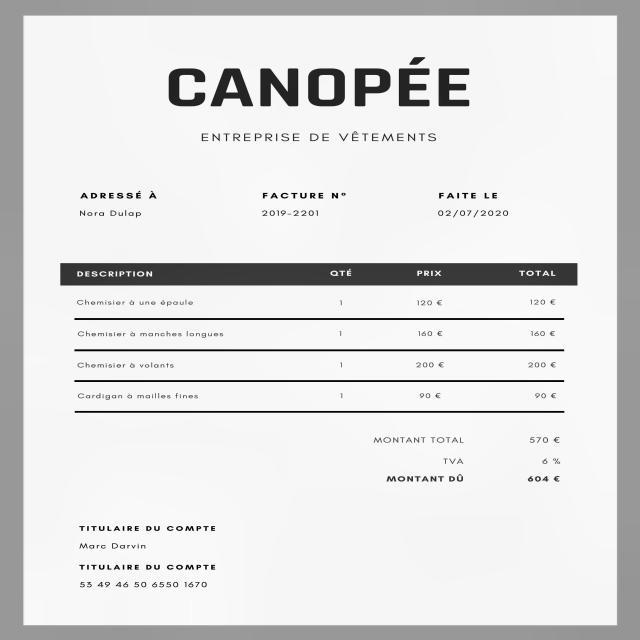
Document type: Invoice